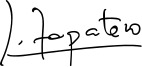
Signature of: josé luis rodríguez zapatero